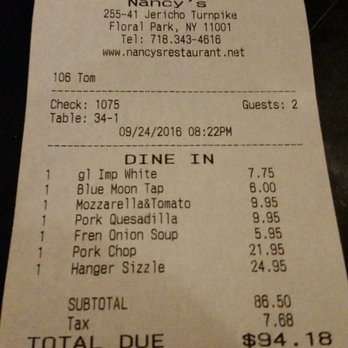
gt_parse: date: 09/24/2016
criticals: name: TOTAL DUE
price: $94.18
store: Nancy's
tell: 718.343-4616